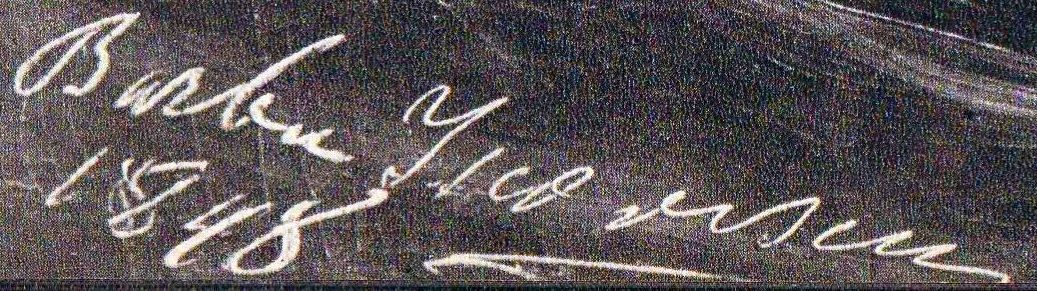
Signature of: barbu iscovescu